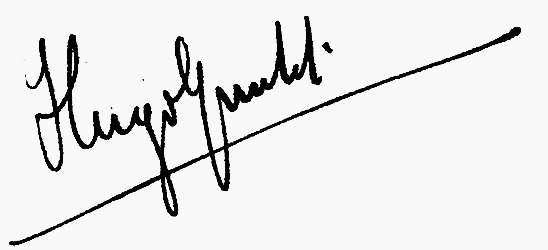
Signature of: hugo gunckel lüer